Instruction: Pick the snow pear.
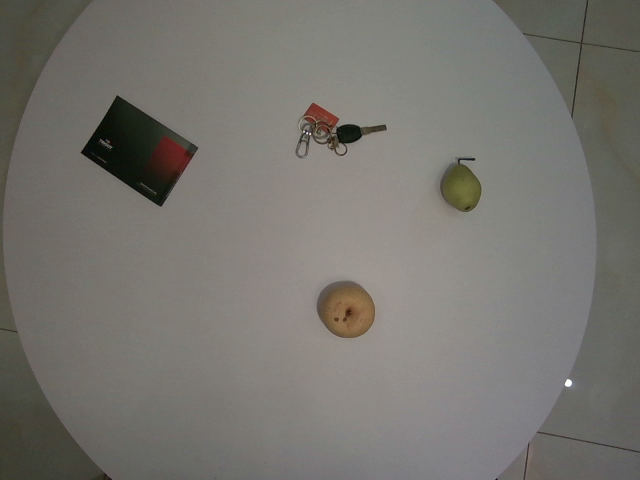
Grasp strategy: vertical